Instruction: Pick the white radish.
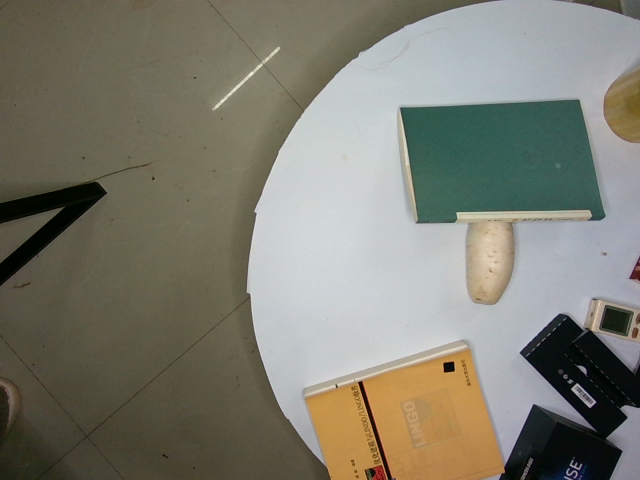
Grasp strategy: vertical